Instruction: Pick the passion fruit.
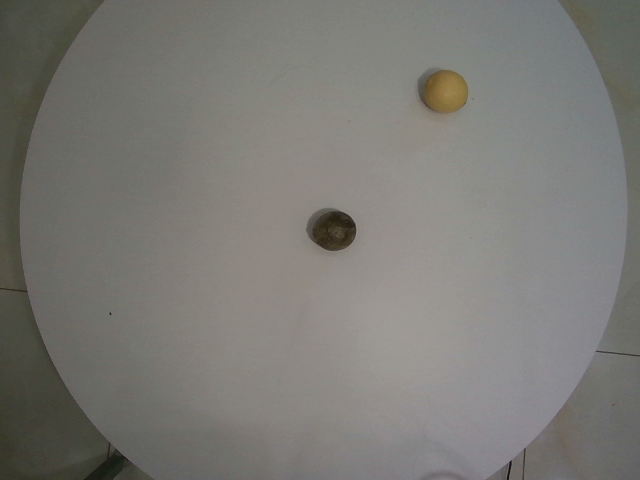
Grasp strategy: vertical